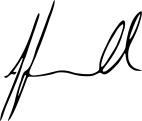
Signature of: andrew powell